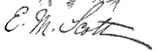
Signature of: emily maria scott